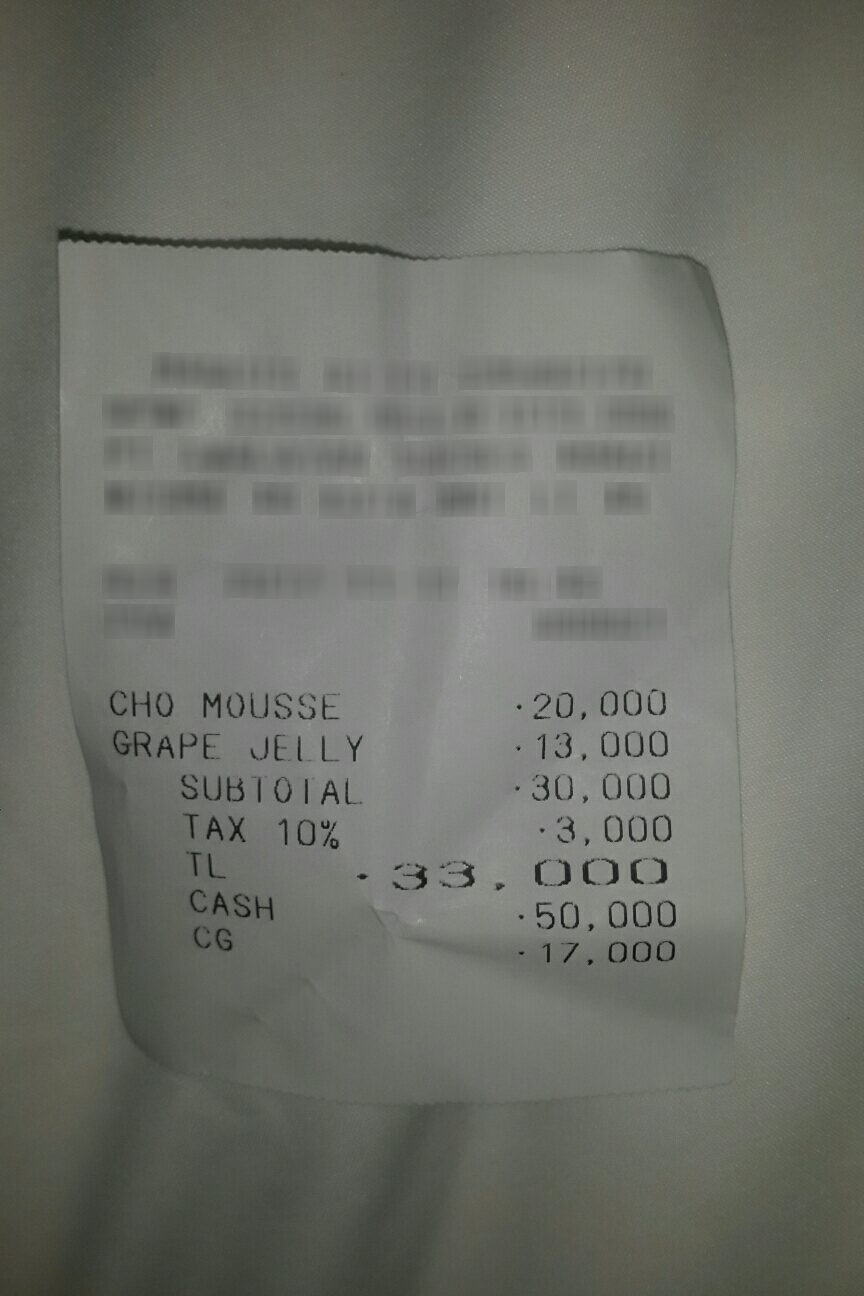
Number of items: 2
Subtotal: 30,000
Tax: 3,000
Total: 33,000
OCR text regions:
text: CHO
text: MOUSSE
text: 20,000
text: GRAPE
text: JELLY
text: 13,000
text: SUBTOTAL
text: 30,000
text: TAX
text: 10%
text: 3,000
text: TL
text: 33,000
text: CASH
text: 50,000
text: CG
text: 17,000